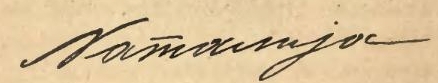
Signature of: natalie of serbia